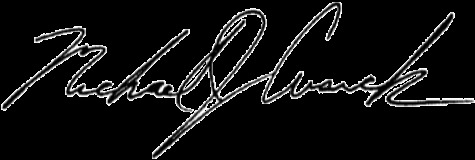
Signature of: michael cusick